Question: How does the patient history play a role?
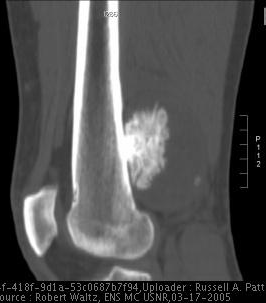
Answer: The patient's history of 24 y/o male with right posterior knee mass is key in understanding the case.